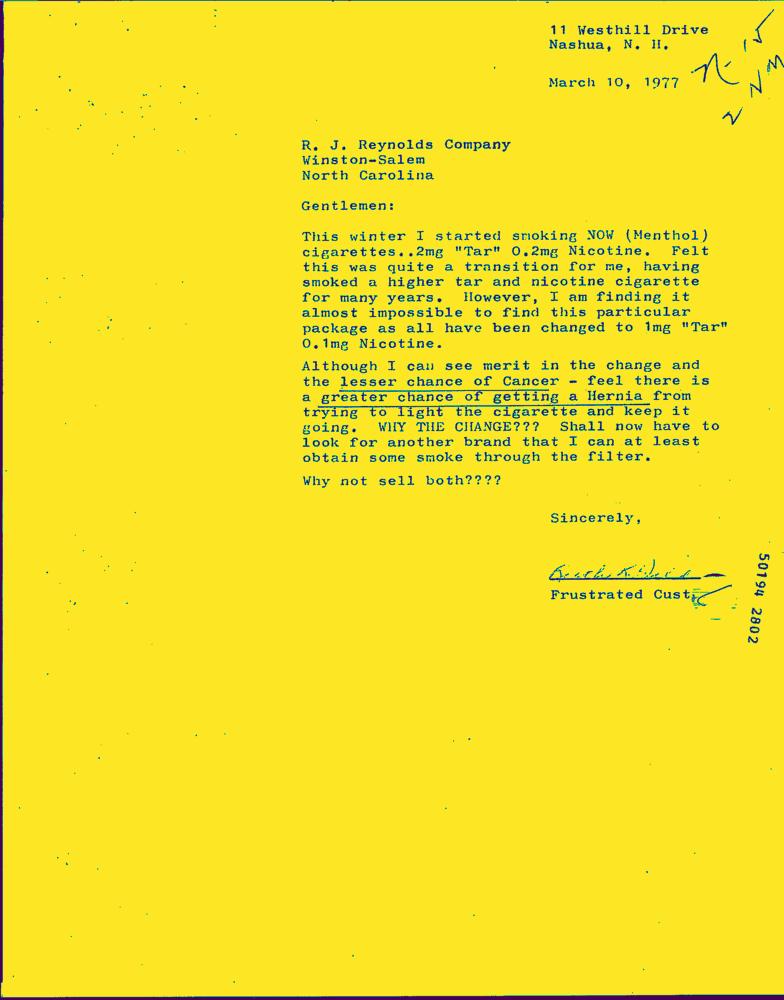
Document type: Letter-Doc